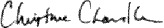
Signature of: christine chandler